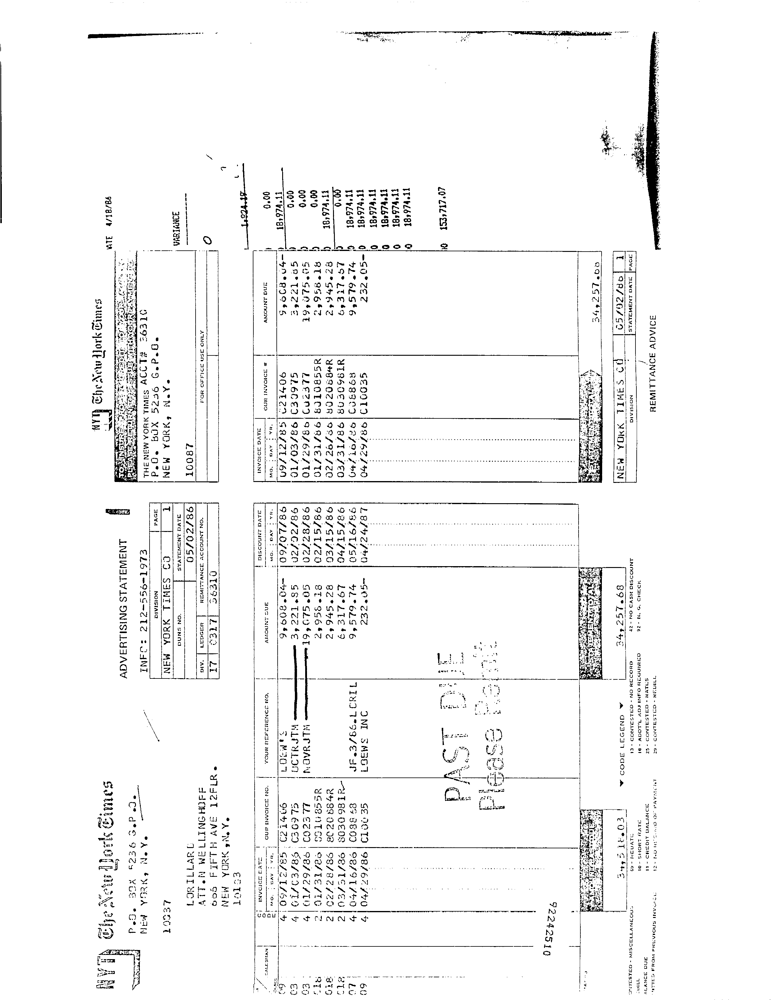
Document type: Invoice